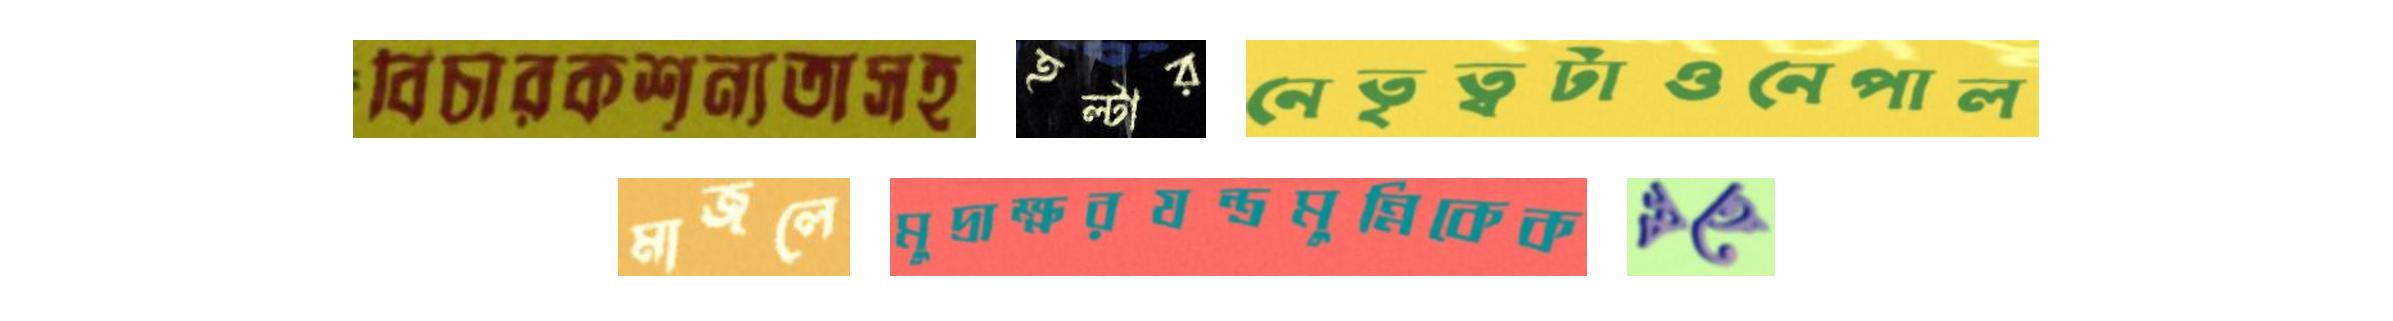
বিচারকশূন্যতাসহ হল্টার নেতৃত্বটাওনেপাল
মাজলে মুদ্রাক্ষরযন্ত্রমুন্নিকেক স্বত্বে